Question: What type of tax is indicated in the document, personal property or real estate?
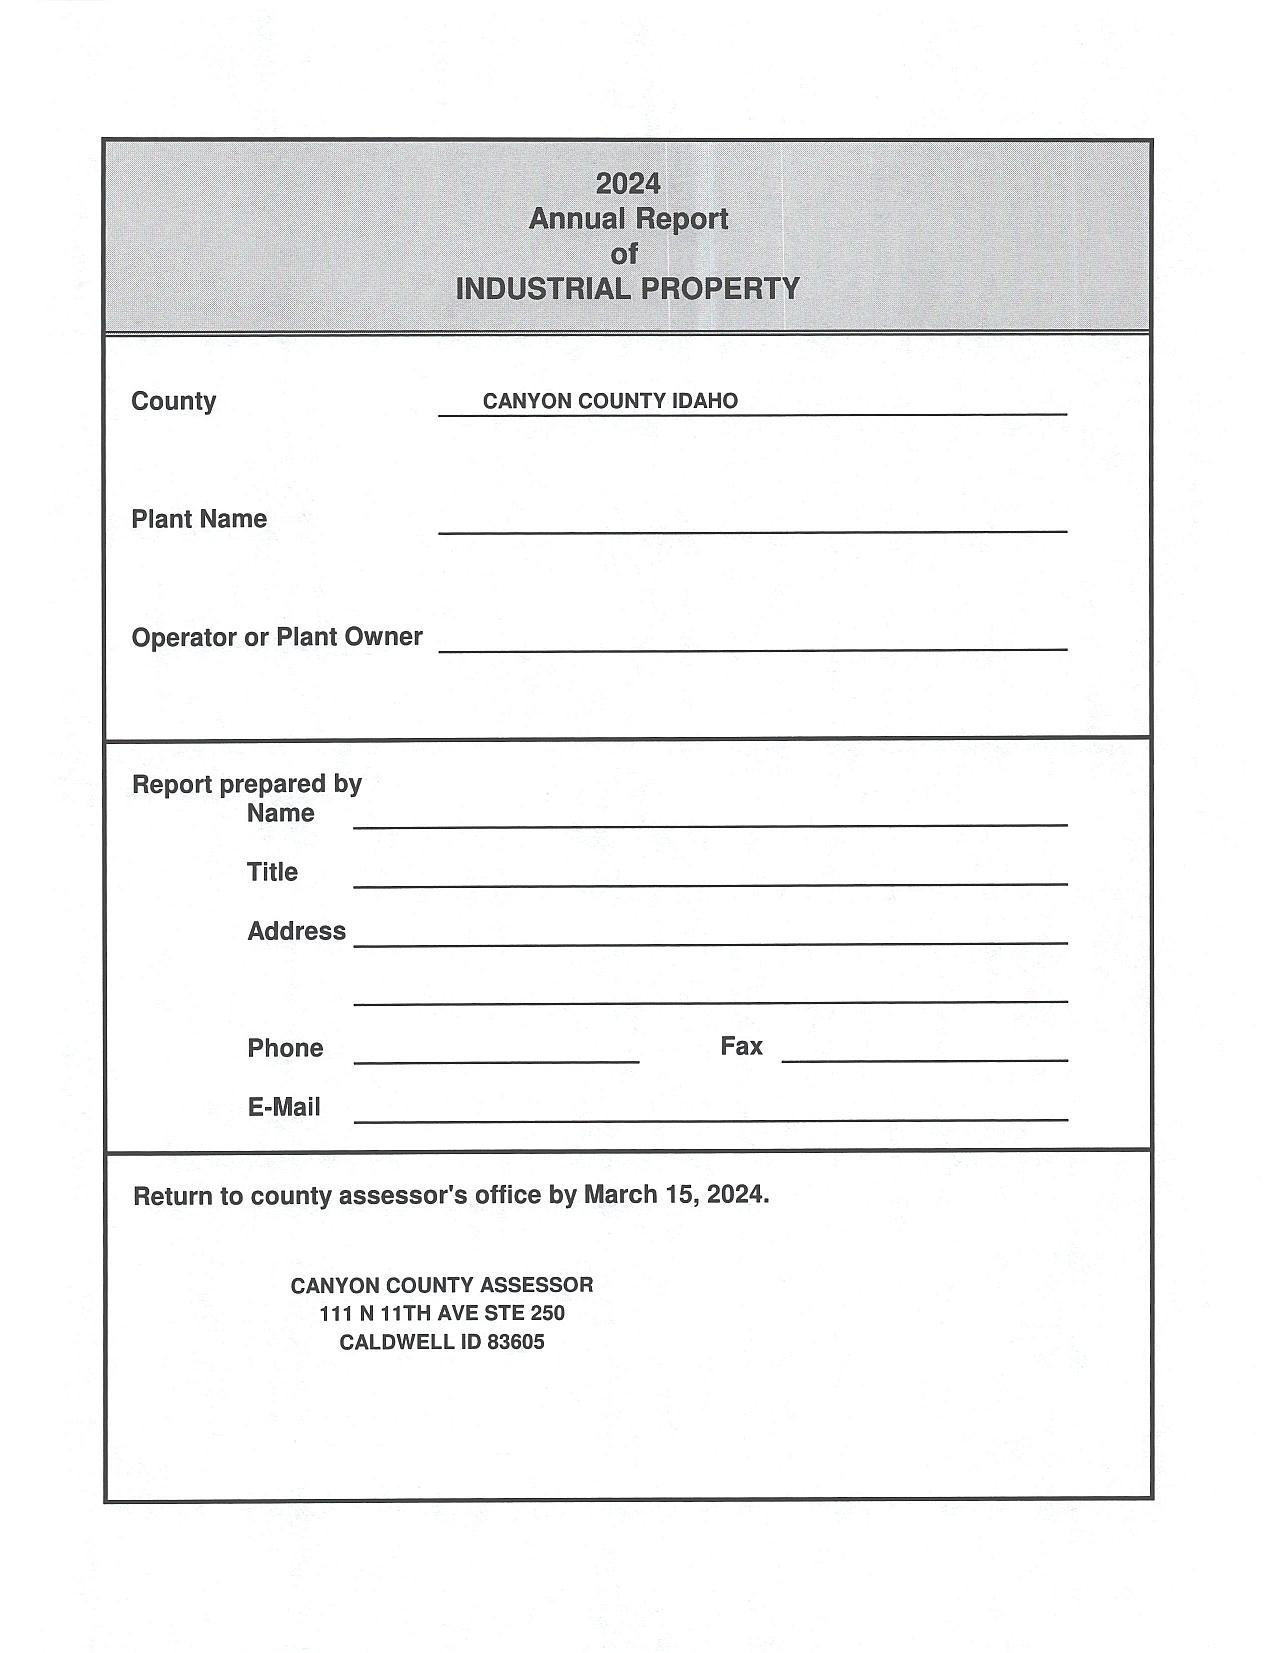
Answer: "INDUSTRIAL PROPERTY"